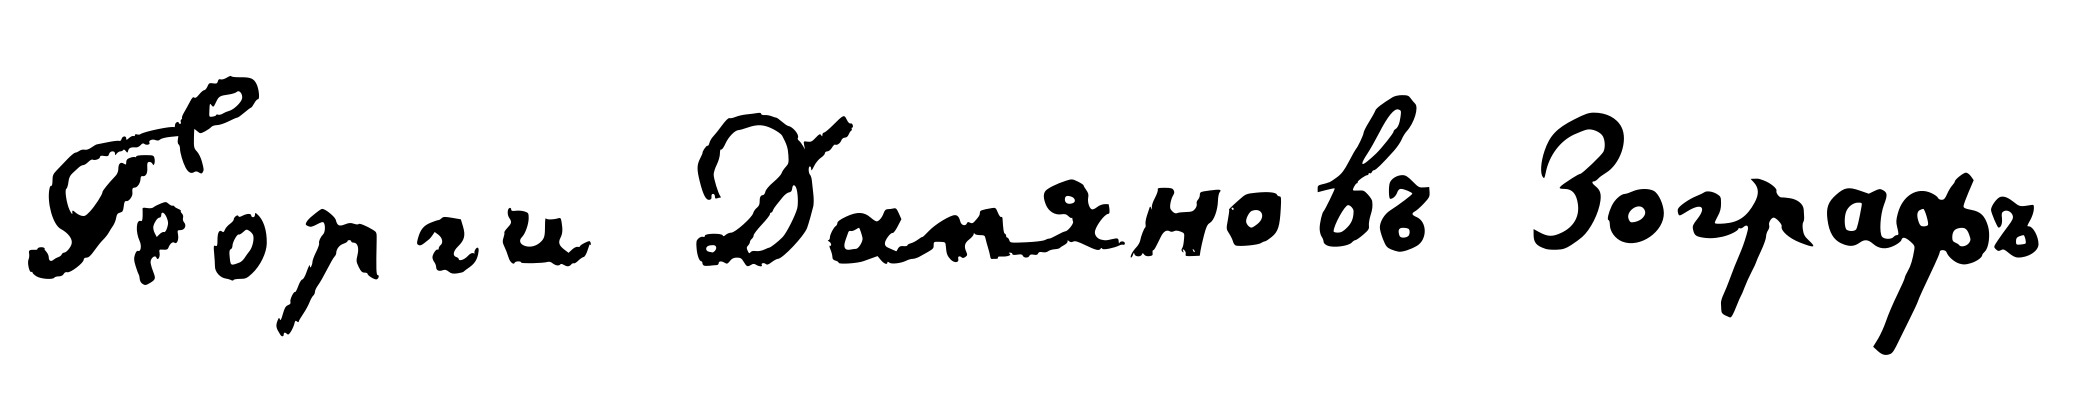
Signature of: georgi damyanov